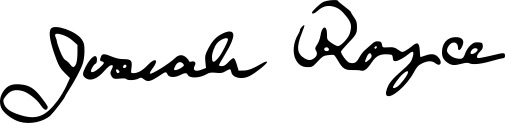
Signature of: josiah royce